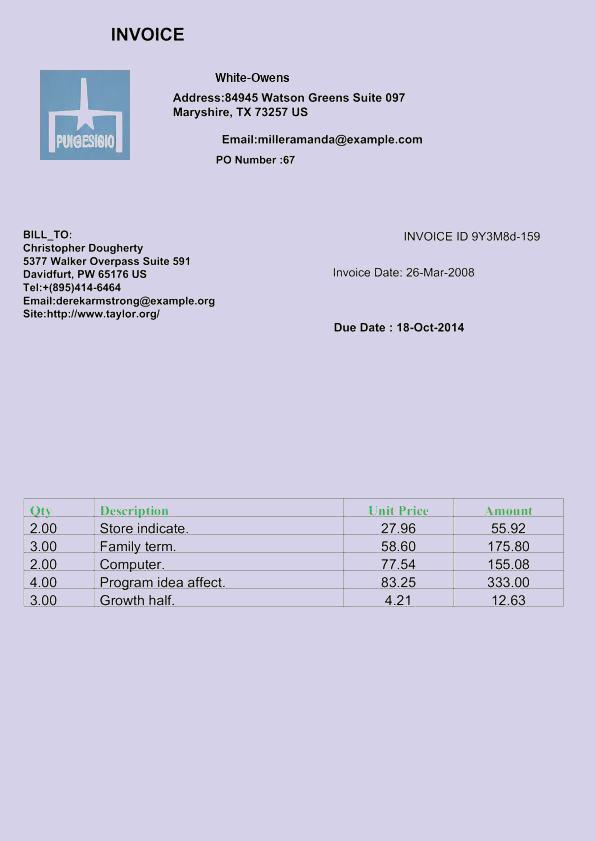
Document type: Invoice